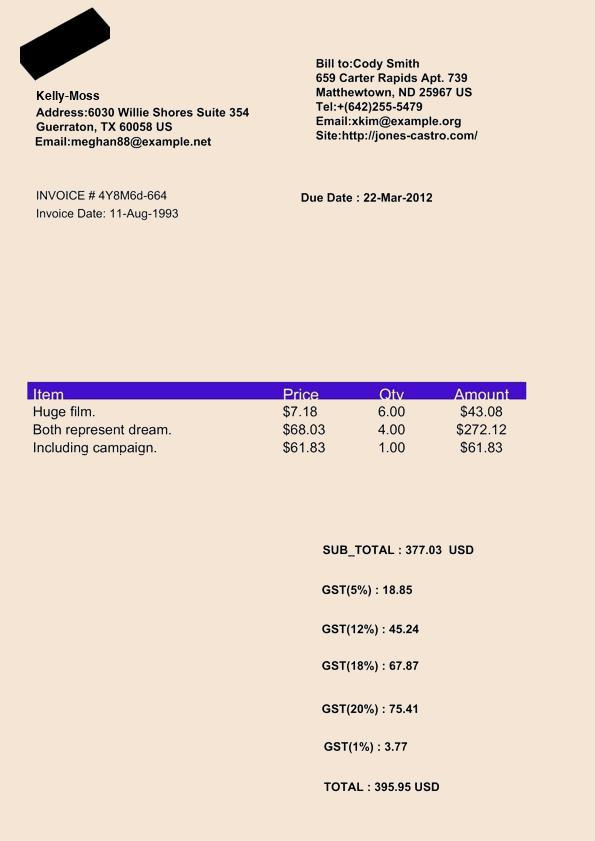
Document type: Invoice